Question: What is the assessed value of the property as noted in the document?
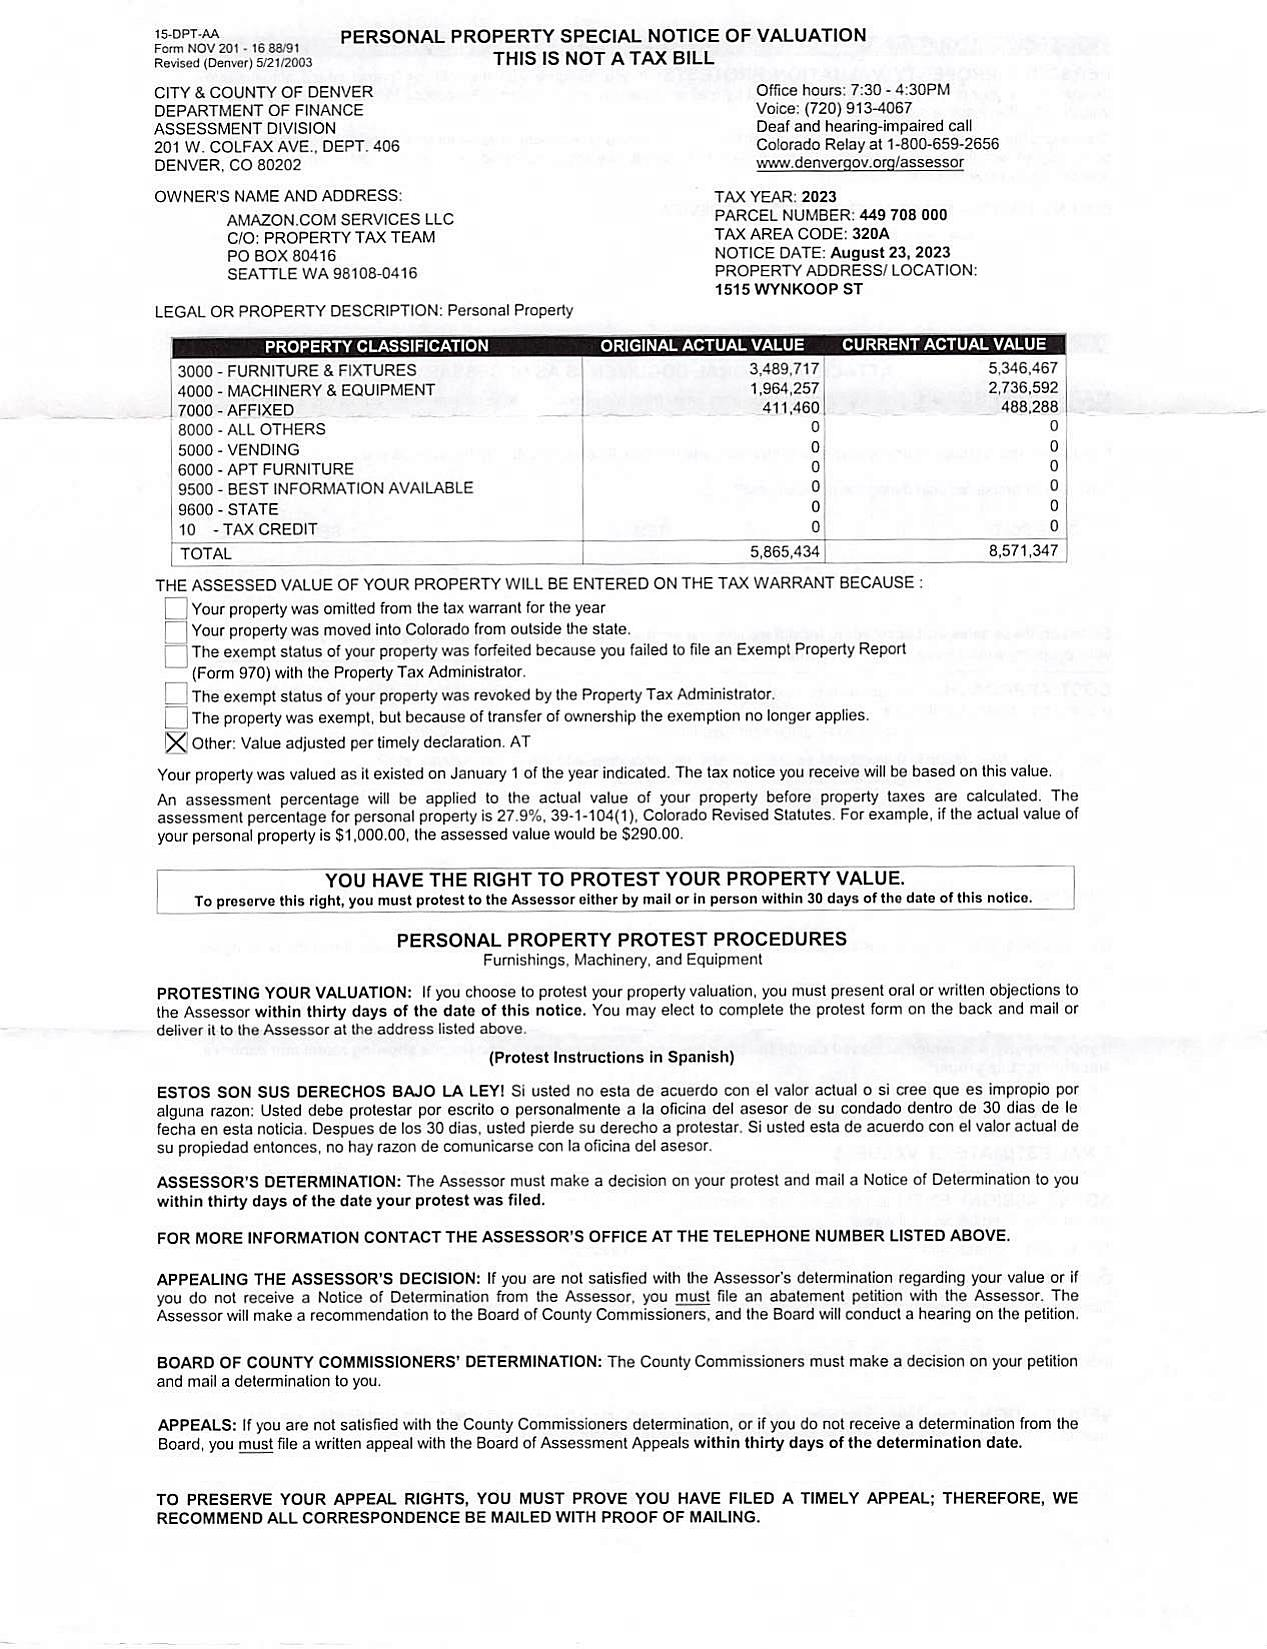
Answer: "8,571,347"